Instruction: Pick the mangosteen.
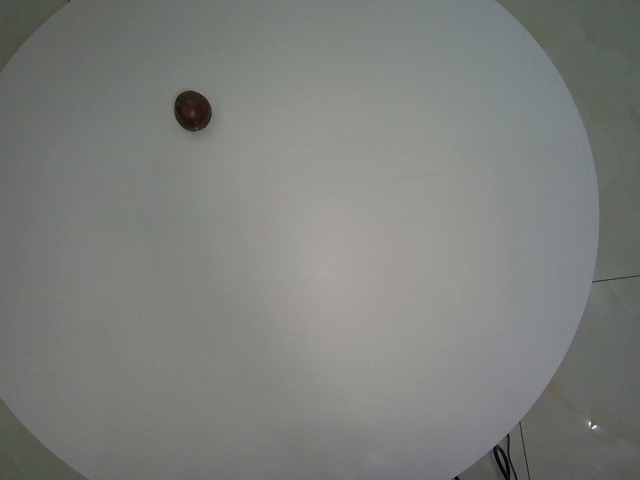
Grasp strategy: vertical